Question: What jurisdiction, city, or county is the document associated with?
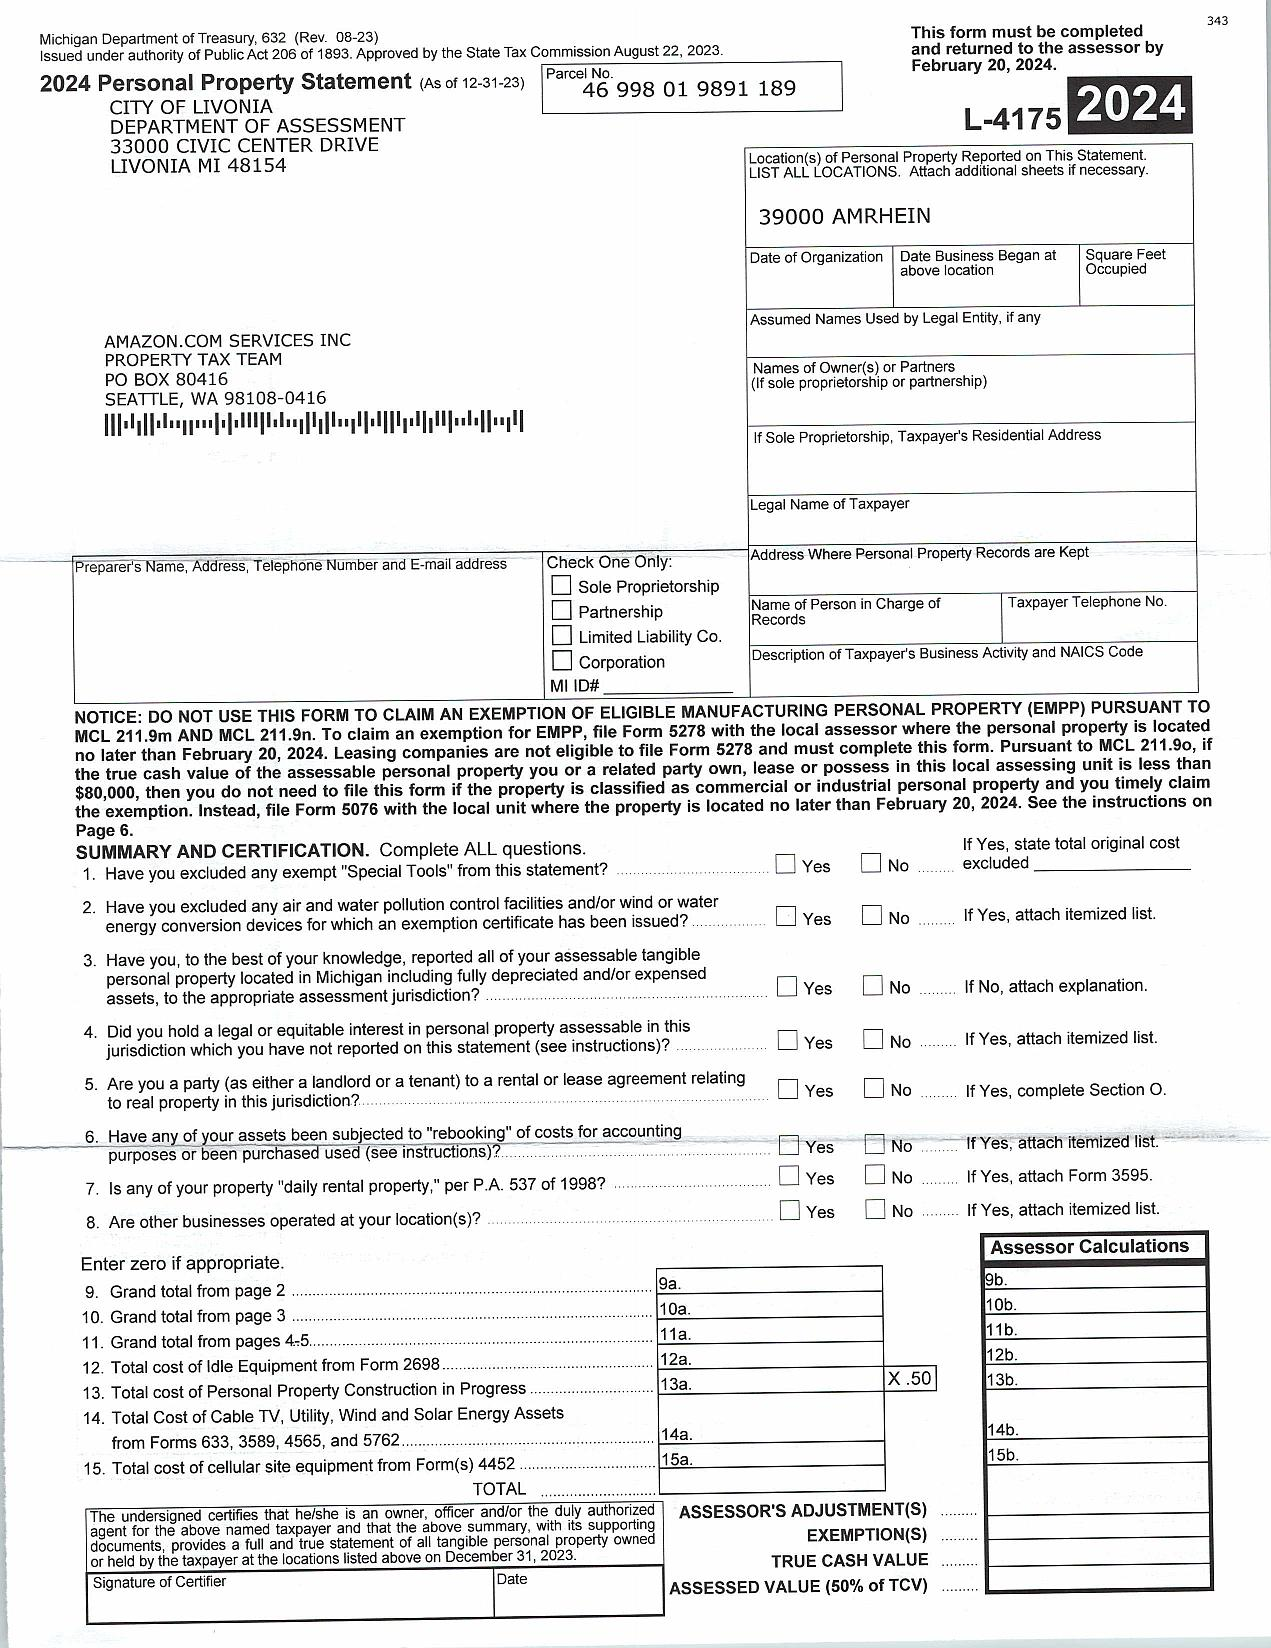
Answer: "CITY OF LIVONIA"